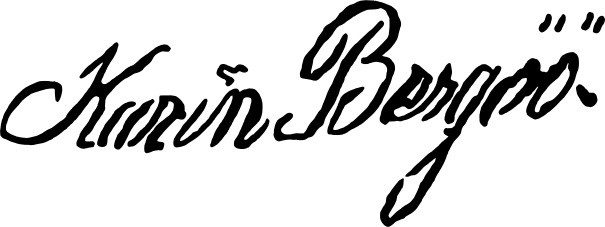
Signature of: karin larsson